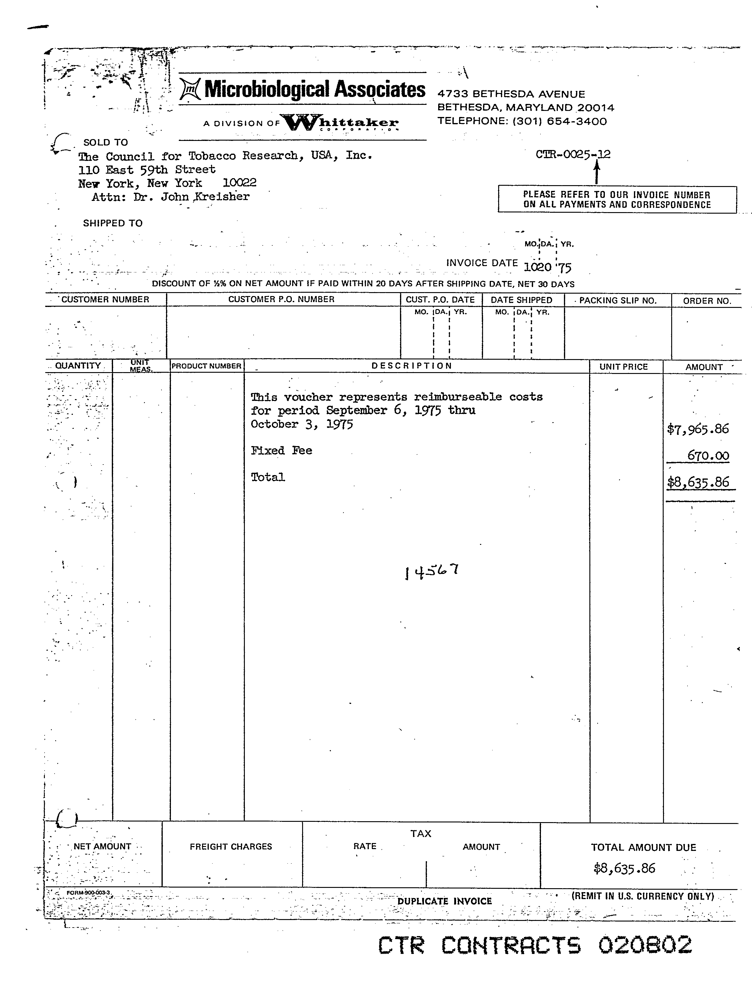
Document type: Invoice